Question: What is the main concern?
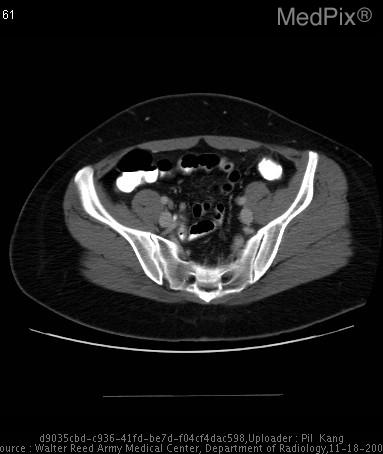
Answer: The findings suggest A small round fatty lesion adjacent to the proximal sigmoid colon outlined by a ring of soft tissue attenuation, plus surrounding stranding of mesenteric fat.  There is also a small focal thickening of the adjacent sigmoid colonic wall.  No diverticula were noted in the entirity of the sigmoid colon (not shown).. Multiple axial CT images of the abdomen/pelvis demonstrates: small round fatty lesion adjacent to the proximal sigmoid colon outlined by a ring of soft tissue attenuation, plus surrounding stranding of mesenteric fat.  There is also a small focal thickening of the adjacent sigmoid colonic wall.  No diverticula were noted in the entirity of the sigmoid colon (not shown).. The patient might have a history of 27 year old female with acute onset left lower quadrant pain, r/o diverticulitis or appendicitis..